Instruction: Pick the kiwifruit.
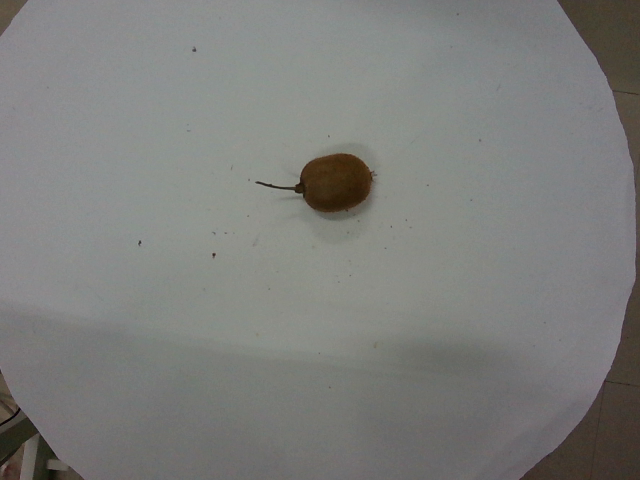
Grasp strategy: vertical